Question: What appears to be the issue?
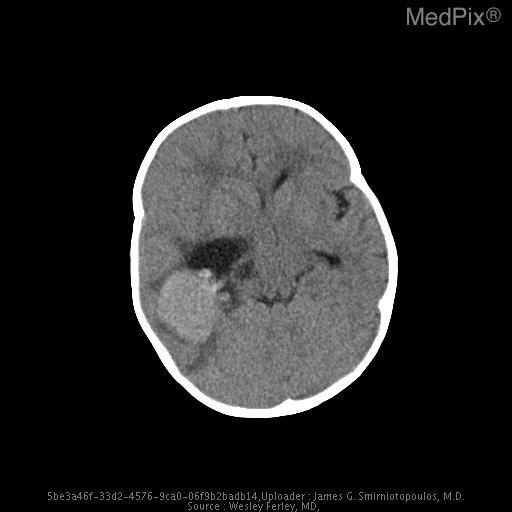
Answer: The findings suggest CT:  High density mass in the trigone of the right lateral ventricle. Mass effect.

MRI: Right lateral ventriclular mass with separate enhancing mass in left temporal horn, suggesting carcinoma.  Mass effect with midline shift.  Acute hemorrhage, right temporal horn, best seen on GRE images.  Trapping of right temporal horn. Hydrocephalus. The patient might have a history of 15 month old girl fell off a chair.  The following day, she was acting more somnolent.  Head CT was abnormal..